Question: Explain the disease:
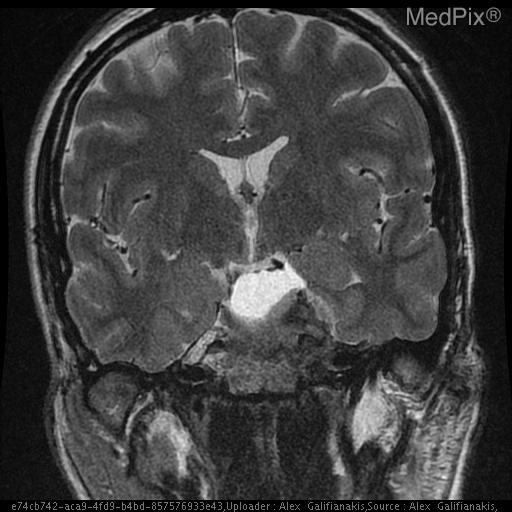
Answer: The disease is discussed as: Meningiomas are the most common extra-axial  tumor and the most common non-glial intracranial tumor.  They are normally solid, well-marginated benign lesions originating from the meninges accounting for 15- 20% of adult brain tumors.  The most common locations include the bilateral convexities, parasagittal regions, parafalcine, sphenoid wing, olfactory groove, and suprasellar region.  The typical appearance of a meningioma is a homogeneous solid tumor.  Nonenhanced computed tomography demonstrates a homogeneous mass that is isodense to intracranial parenchyma. Contrast enhanced scans demonstrate diffusely homogeneous enhancement. MRI is typically isointense to relatively hypointense on T1 weighted images. T2 weighted images generally demonstrate slightly increased signal intensity in relationship to the contiguous gray matter. Gadolinium enhanced MR images demonstrate intense uniform enhancement.  Although meningiomas are histologically benign, they may invade surrounding structures including the dura and bony structures.  On rare occasions, the meningioma may completely penetrate the calvarium to invade the scalp. Meningiomas may occasionally present atypical imaging features such as those seen in cystic, lipoblastic, or angioblastic meningiomas.  Peritumoral edema and ring enhancement may also be seen.